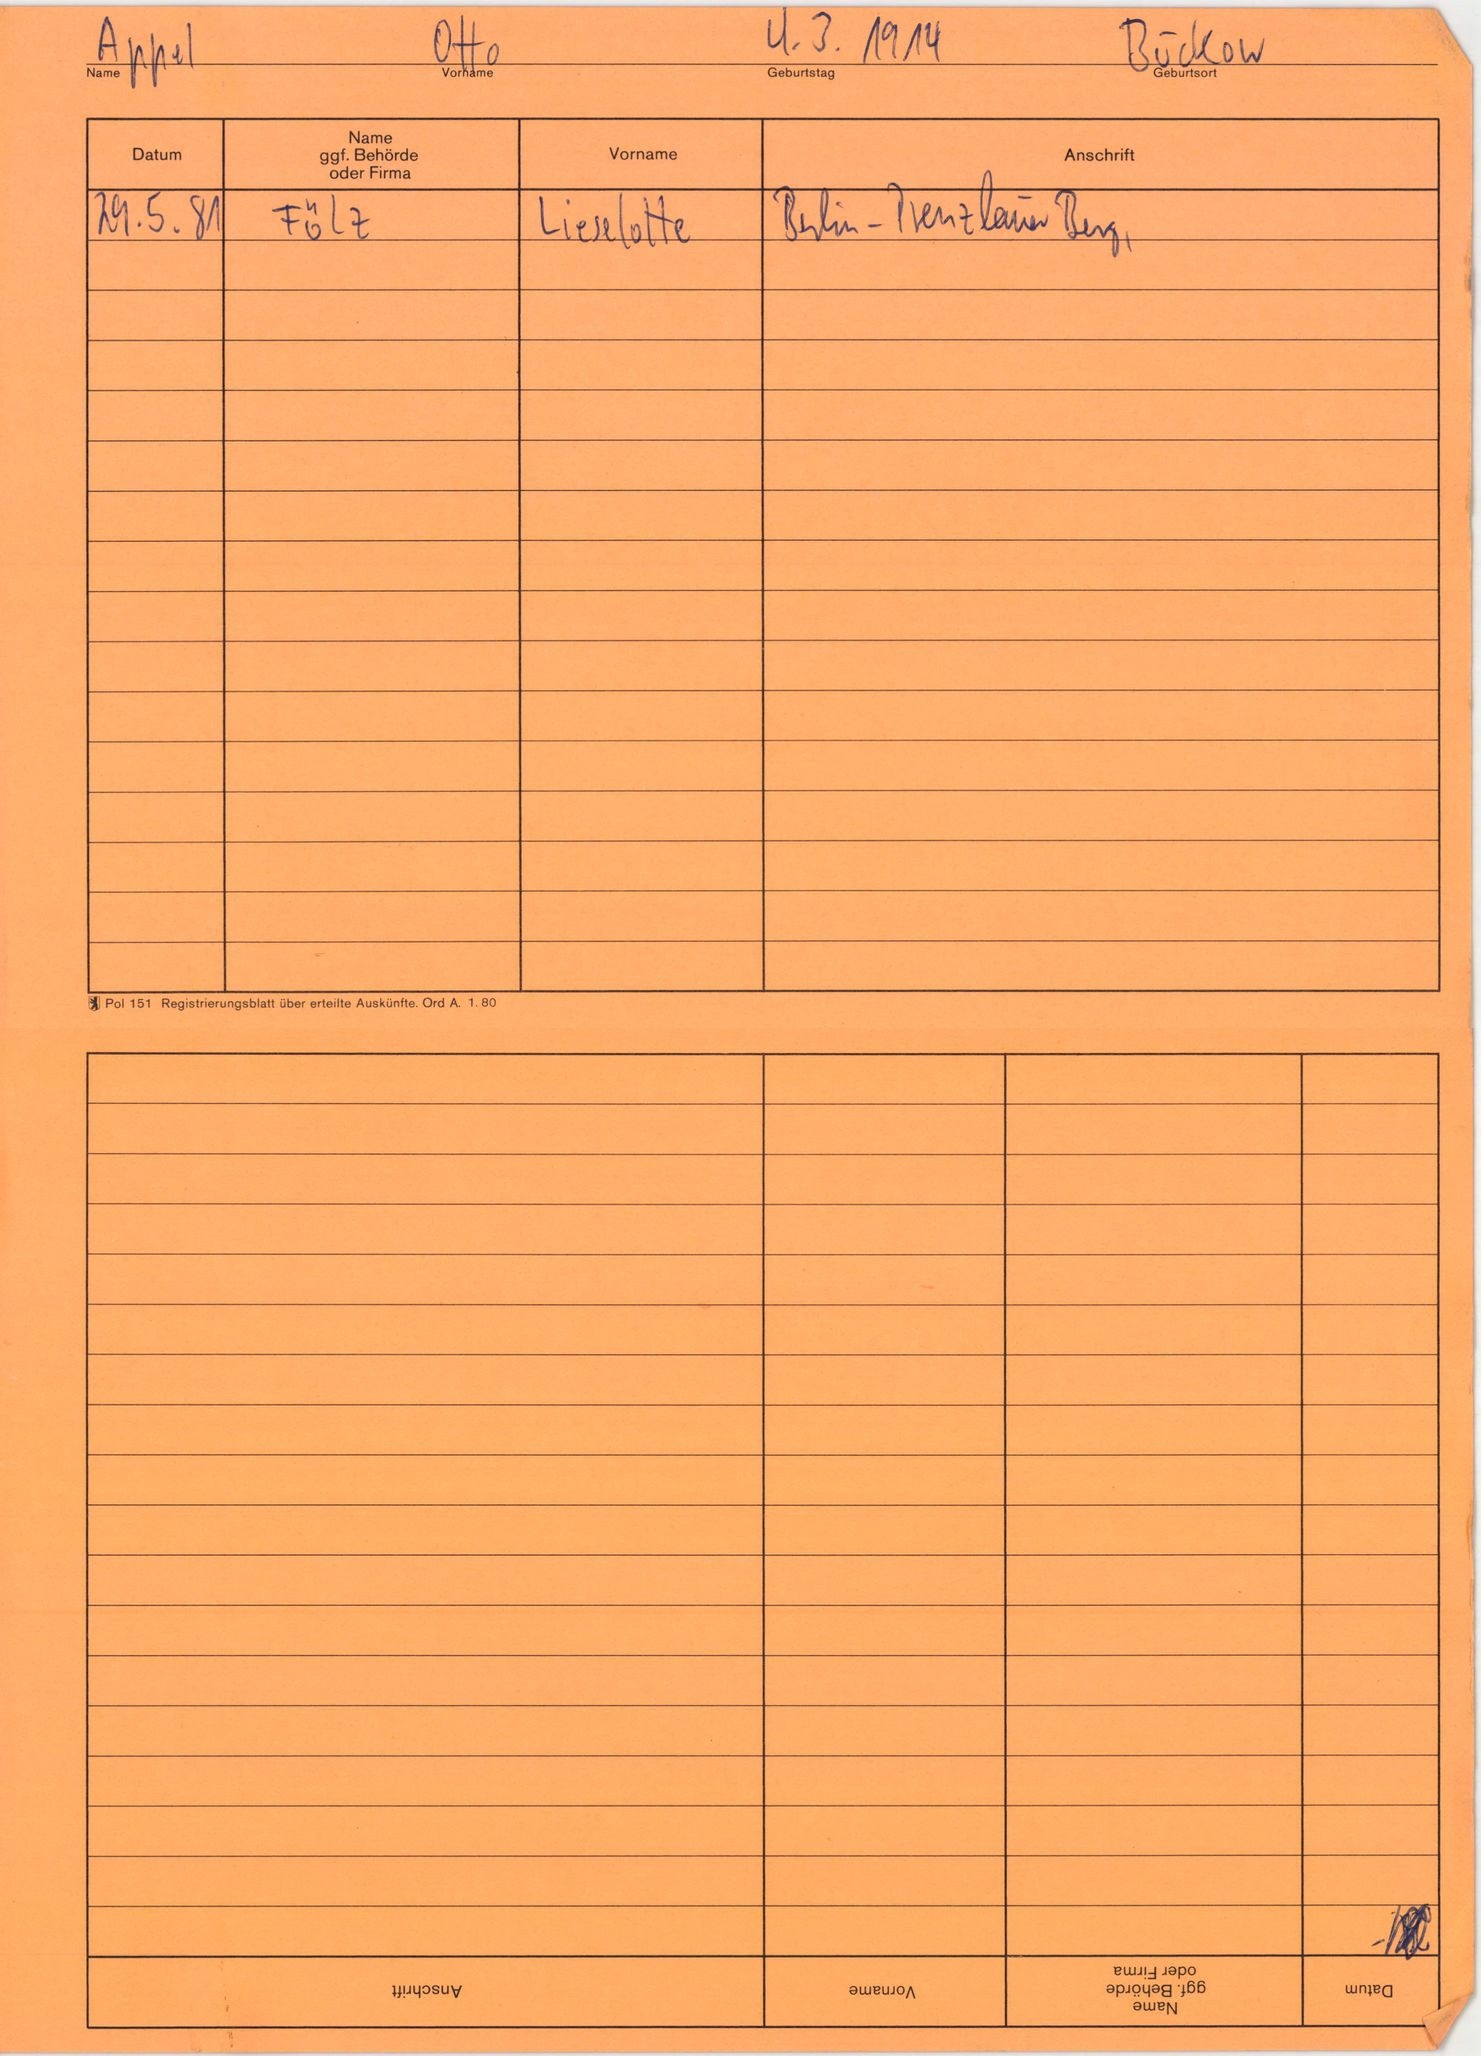
Appel